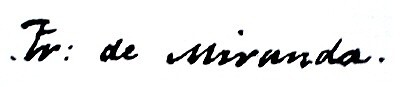
Signature of: francisco de miranda